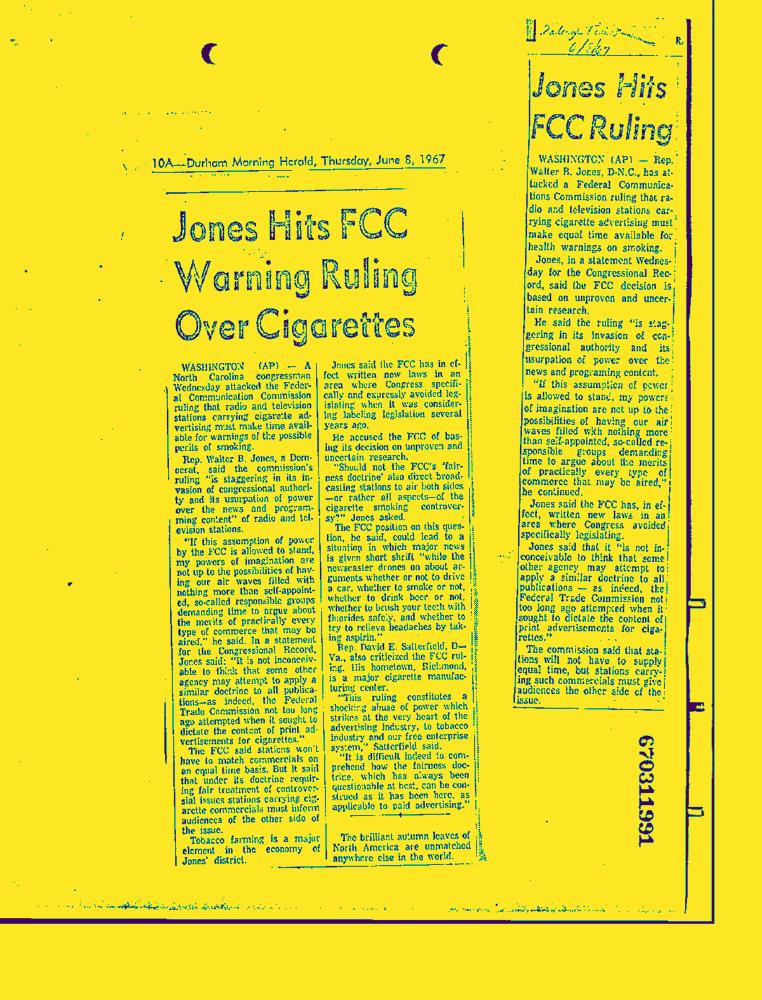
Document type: News-Article